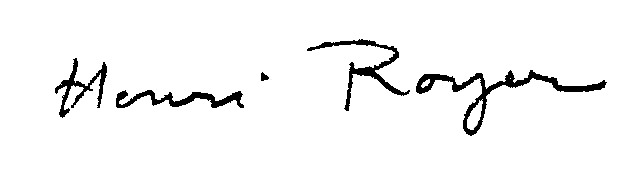
Signature of: henri royer